Question: What could the diagnosis suggest?
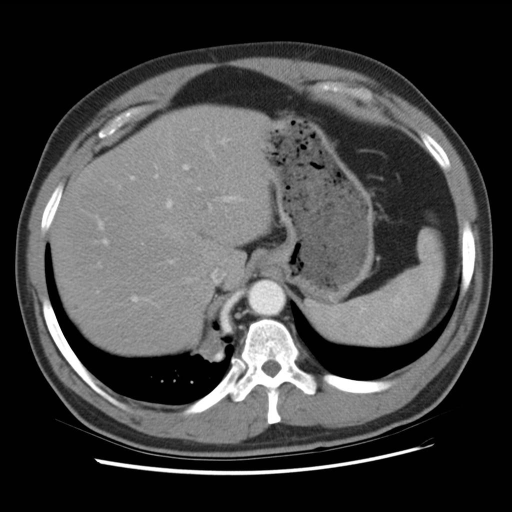
Answer: The possible diagnosis includes Pulmonary sequestration
Necrotizing pneumonia
Bronchogenic cyst
Diaphragmatic hernia
Rounded atelectasis
Neurogenic tumor.